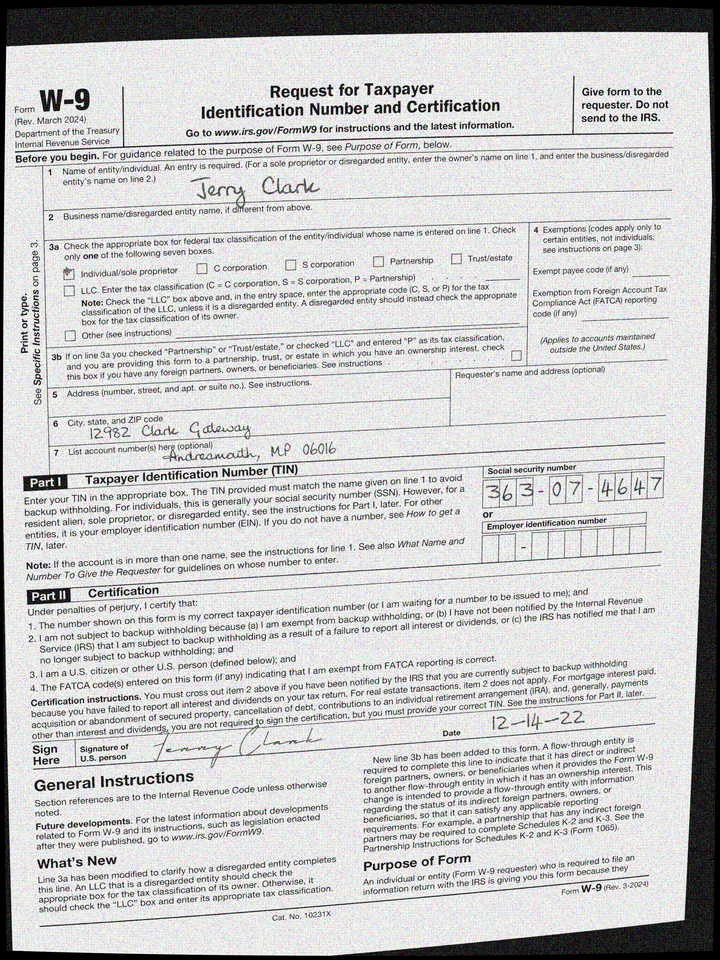
adr1: 12982 Clark Gateway
adr2: Andreamouth, MP 06016
cbx: yes
ssn: 363074647
enm: Jerry Clark
sdt: 12-14-22